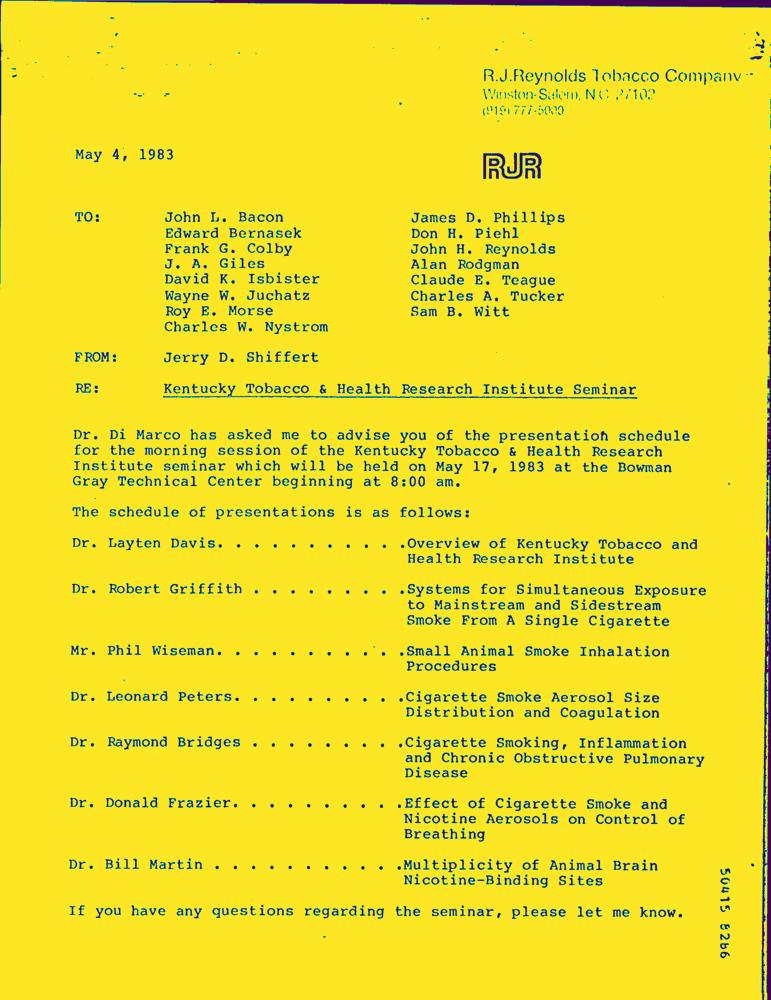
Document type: Hand-Written